Patient: Male, age 41
A 41-year-old man working as a chauffeur was presented to his GP with subsequent back pain after rotator cuff injury. Physical examination was unremarkable. In terms of medical history there was no exposure to tuberculosis, he had a 20 pack year history of smoking and there was no relevant surgical history. Although his chest X-ray was normal, the back pain insisted. A MRI of the chest was performed revealing a right paravertebral mass (Fig. 1b). In order to better define the lesion and exclude any other organ involvement, a computed tomography (CT) of thorax and abdomen (with contrast) was performed. The CT confirmed a 3 cm right lower lobe paravertebral soft tissue density mass lesion, invading into the adjacent pleural surface (Fig. 1a). Lymphadenopathy of station 2R and station 4R was noted. An extension across the T5 and T6 vertebral levels with frank destruction of the right T6 costovertebral joint and some enlargement of the right neural foramina were also found. Lungs, pleural spaces, mediastinum, thoracic esophagus and abdomen structures were of normal appearance. In order to specify the histopathology of the lesion, a CT guided biopsy was performed but it was not diagnostic. After multidisciplinary meeting and after written consent was obtained from the patient a right 3 ports VATS biopsy of the mediastinal mass was performed. The postoperative course was unremarkable and the patient was discharged in stable condition on the 3rd postoperative day. With regard to the treatment plan, the patient received initially 60mg of enteric-coated corticosteroids (Prednisolone) that have been gradually tapered after 4 weeks due to patient's steroid-related psychosis. These were replaced with rituximab at a 1 g IV dose every 15 days for a total of two doses. The PET/CT scan performed 3 months later showed that the paravertebral lesion was resolved, with only minimal activity. The visualized part of the musculoskeletal system including the spine showed physiological distribution of fluorodeoxyglucose (FDG). There were no FDG avid lymphadenopathy or other organ involvement.
Subsequent histological examination of the specimen was performed. The macroscopic description of the lesion was characterized by multiple fragments of firm dark brown and cream colored nodular tissue measuring 15 x 15 x 3 mm aggregate. It was firmly adhered to the lung and was highly vascularized. With reference to the microscopic description, sections of lung parenchyma and adjacent fibrous tissue showed a dense lymphoplasmacytic infiltration predominantly located in the lung parenchyma (Fig. 2a, b, c). The fibrotic areas adjacent to the lung parenchyma showed a similar but less pronounced lymphoplasmacytic inflammatory infiltration. Within the lung parenchyma there were foci suggested but not diagnostic for obliterative phlebitis (Fig. 2d). The alveolar spaces showed occasional pneumocyte metaplasia with no cytological atypia. Immunohistochemistry performed showed (Fig. 3) that the inflammatory infiltration was predominantly composed of CD138 (Fig. 3a) positive plasma cells along with moderate amount of CD3 positive T-lymphocytes and scattered CD20 positive B-lymphocytes (Fig. 3d). Most plasma cells were noted to express IgG (Fig. 3b) and a large proportion of these plasma cells are also noted to co-express IgG4 (Fig. 3c). The IgG4 positive plasma cells, in areas were noted to amount up to more than 150 cells per high power field and amount up to more than 40% of the total plasma cells present. CK7 and TTF-1 highlight the pulmonary parenchymal architecture which was in areas distorted due to marked inflammatory component (Fig. 3f and g). Serum IgG4 levels were also elevated (3,95 g/l) with overall IgG within range of normality. A diagnosis of IgG4-related lung disease was made considering the lymphoplasmacytic inflammatory infiltrate of the lesion, the laboratory findings and the radiological image.
Keywords: igg4 lung disease, lung surgery, vertebral invasion
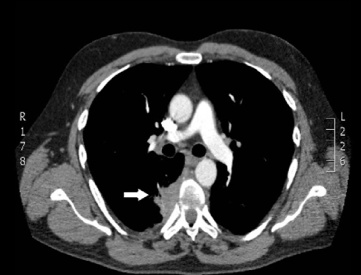
Image caption: CT scan with contrast revealed a 3 cm right lower lobe paravertebral lesion extending across the T5, and ,T6 vertebral levels, and.